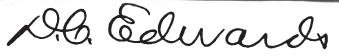
Signature of: don c edwards